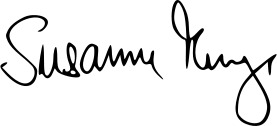
Signature of: susanne menge